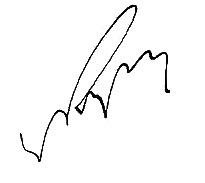
Signature of: evsei kuzmak